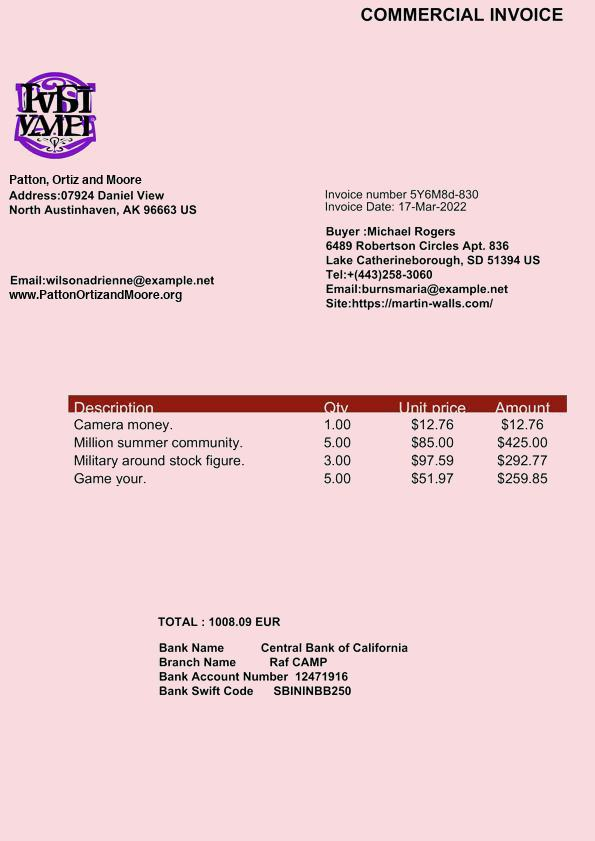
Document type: Invoice